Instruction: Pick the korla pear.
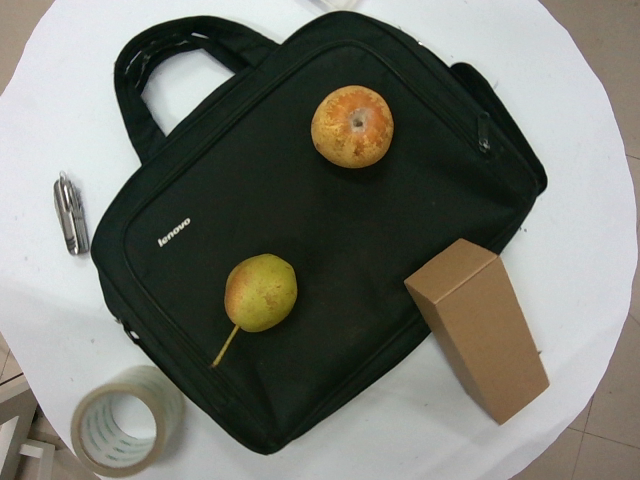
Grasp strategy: vertical